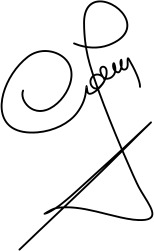
Signature of: evis kushi